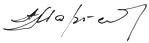
Signature of: aleksandr margelov